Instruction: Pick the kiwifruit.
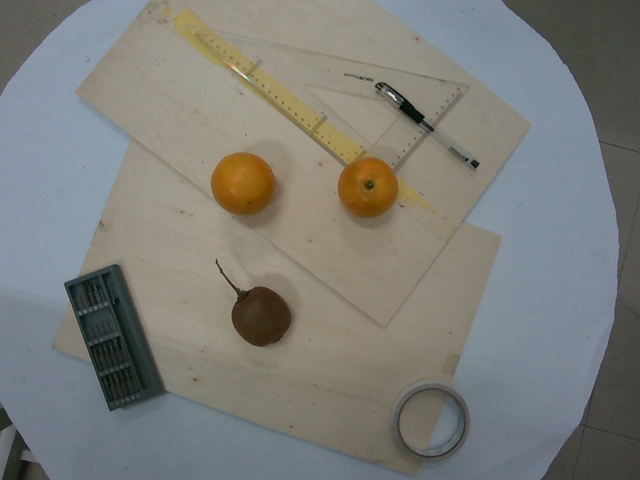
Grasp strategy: vertical